Question: Which state is mentioned in the document?
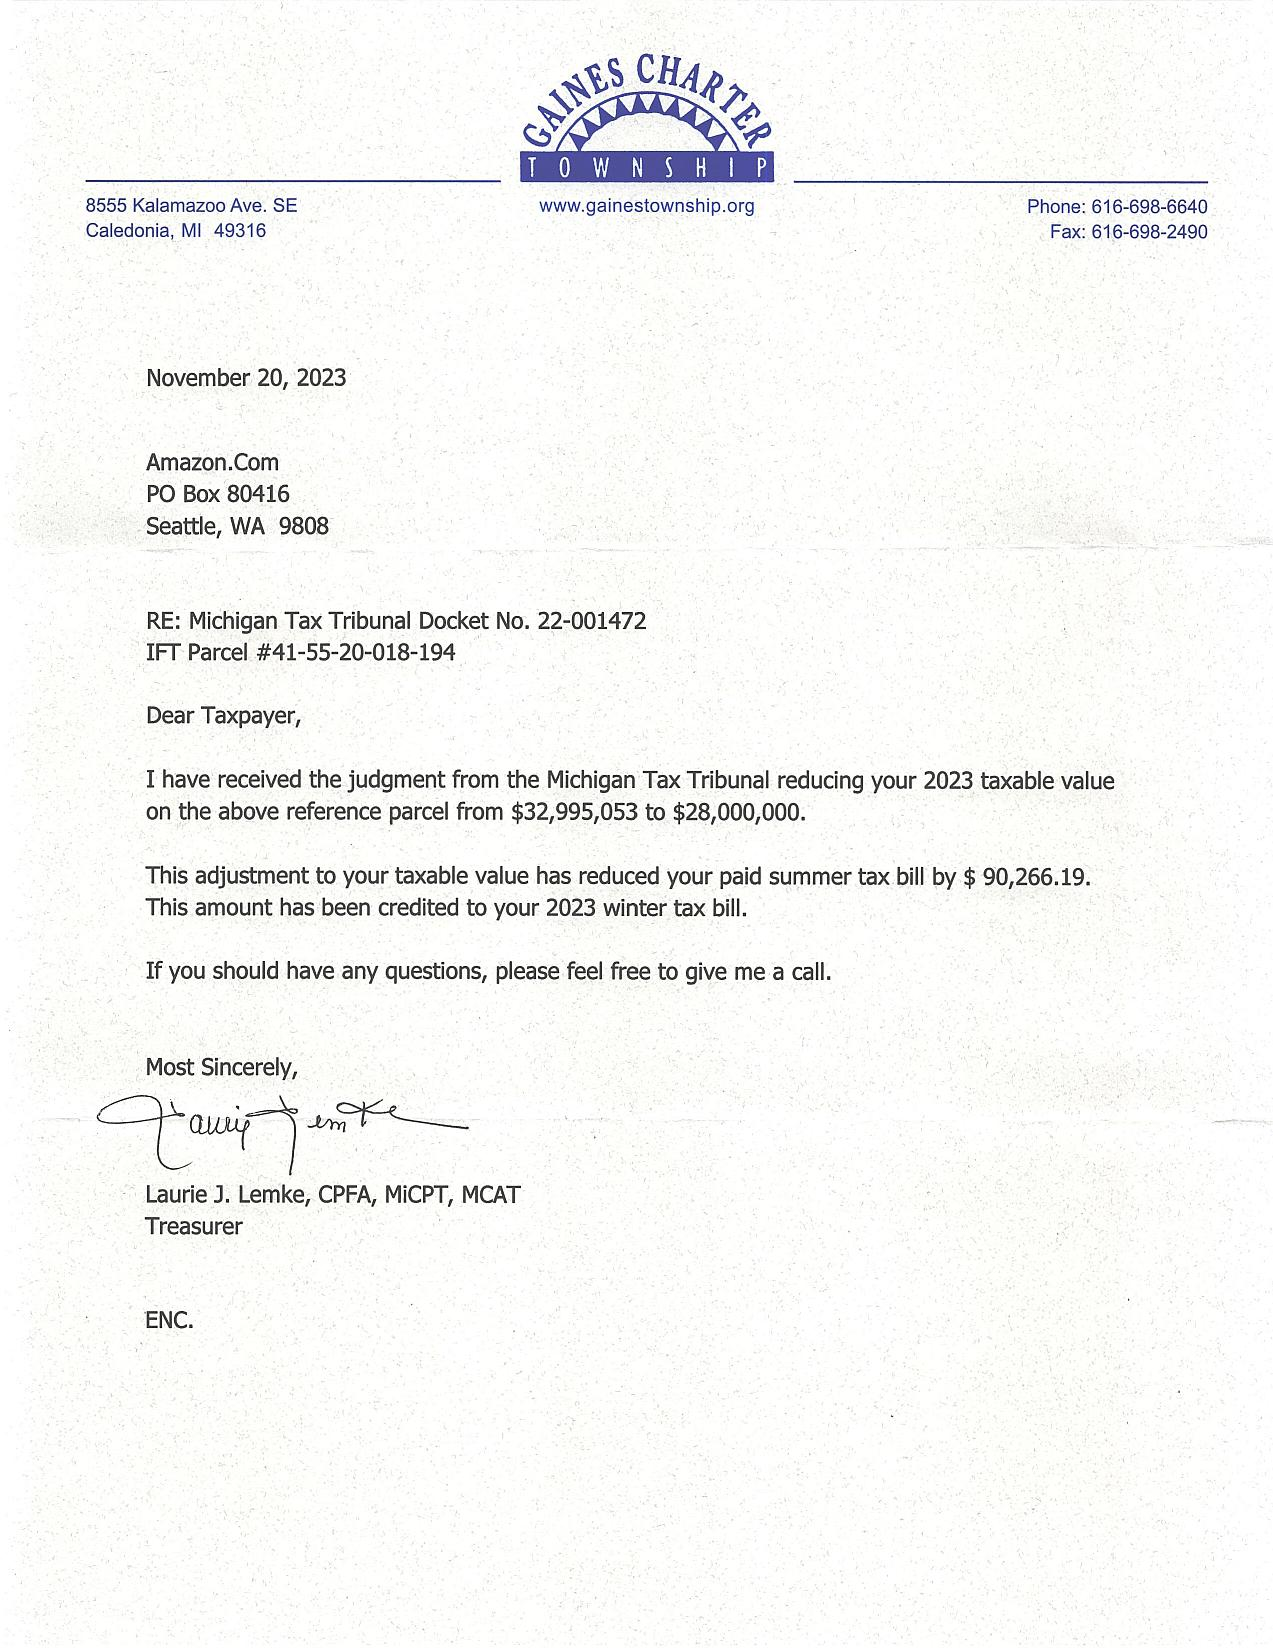
Answer: "Michigan"